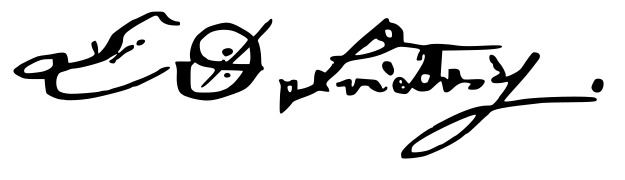
Signature of: caspar david friedrich